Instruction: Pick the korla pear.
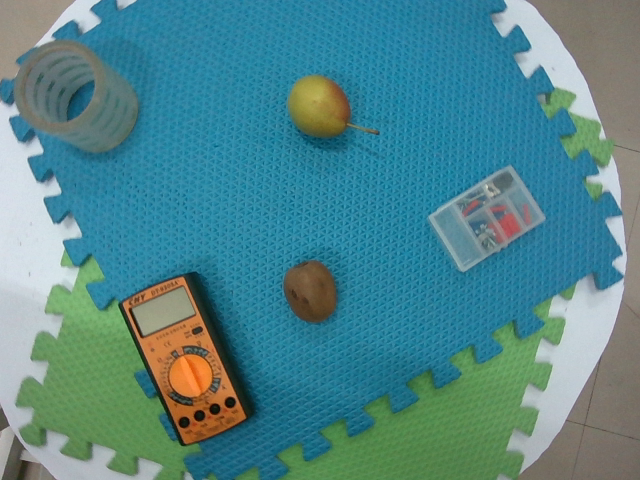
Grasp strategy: vertical